Question: Explain the disease:
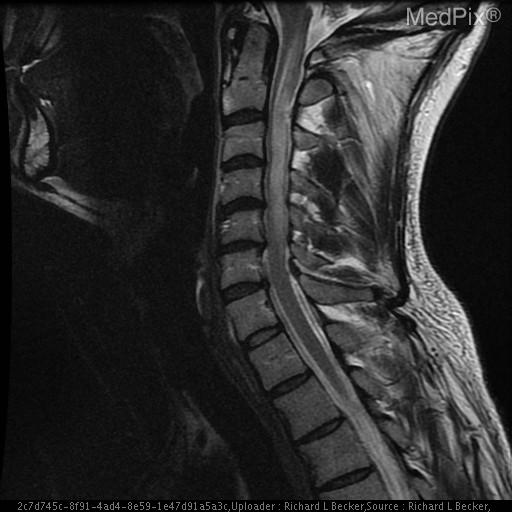
Answer: The disease is discussed as: Hemangioblastomas account for 2% of all primary cord tumors.  Most occur in the dorsal portion of the cord, with 60% intramedullary and 40% intradural/extramedullary.  They are frequently solitary (80%), with the most common location thoracic (50%), with 40% occurring in the cervical region.  These tumors manifest in the fourth decade and 1/3 of patients have von Hippel-Lindau disease.  They often present as intramedullary cysts with one or more vascular nodules and dilated, tortuous veins usually on the dorsal surface of the cord, seen on angiography.  About 40% of all hemangioblastomas and 60% of intramedullary hemangioblastomas are associated with a syrinx.

MR findings typically show an enlarged, sometimes irregular widening of the cord that is predominately hypointense on T1WI and becomes hyperintense on T2WI.  This is due to the cystic component, which is also indistinguishable from the surrounding edema on T2WI.  The tumor nidus may sometimes be seen as isointense (to cord), nodular on T1- weighted sequence within the intramedullary or intradural cystic cavity, but becoming hyperintense on T2WI (usually indistinguishable from the cystic cavity or surrounding edema).  An associated syrinx may be quite extensive, extending over multiple levels above and below the tumor.  Reports have shown that the tumor nidus rapidly and intensely enhances on T1WI following the administration of gadopentetate dimeglumine, helping to demarcate the tumor from the surrounding edema, thus providing valuable preoperative localization.  Additionally, focal areas of signal void on both T1- and T2WI may be seen, depicting the flow in dilated feeding/draining vessels.  Initial experience suggests that a densely enhancing solid tumor nodule within a large "syrinx" cavity and associated "feeding" vessels is highly suggestive, if not diagnostic, of a hemangioblastoma.